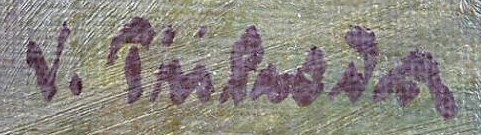
Signature of: václav příhoda